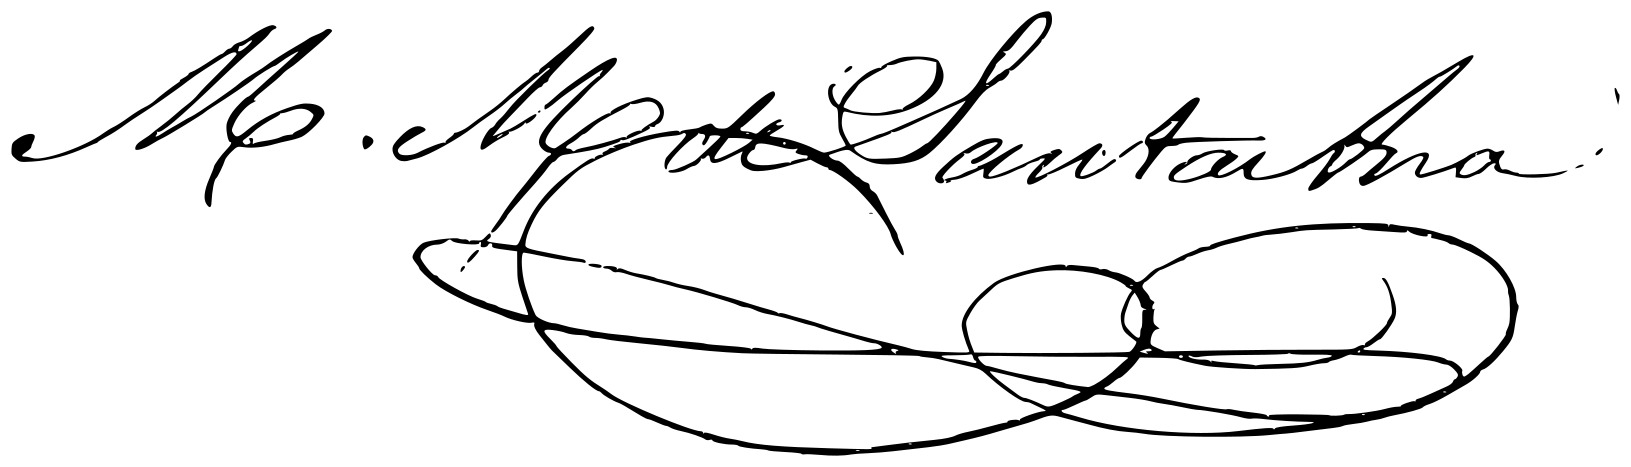
Signature of: manuel maría de santa ana